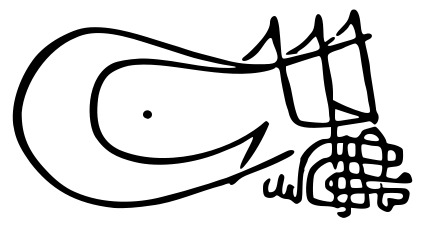
Signature of: mehmed i